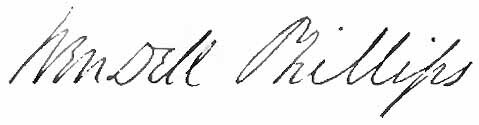
Signature of: wendell phillips